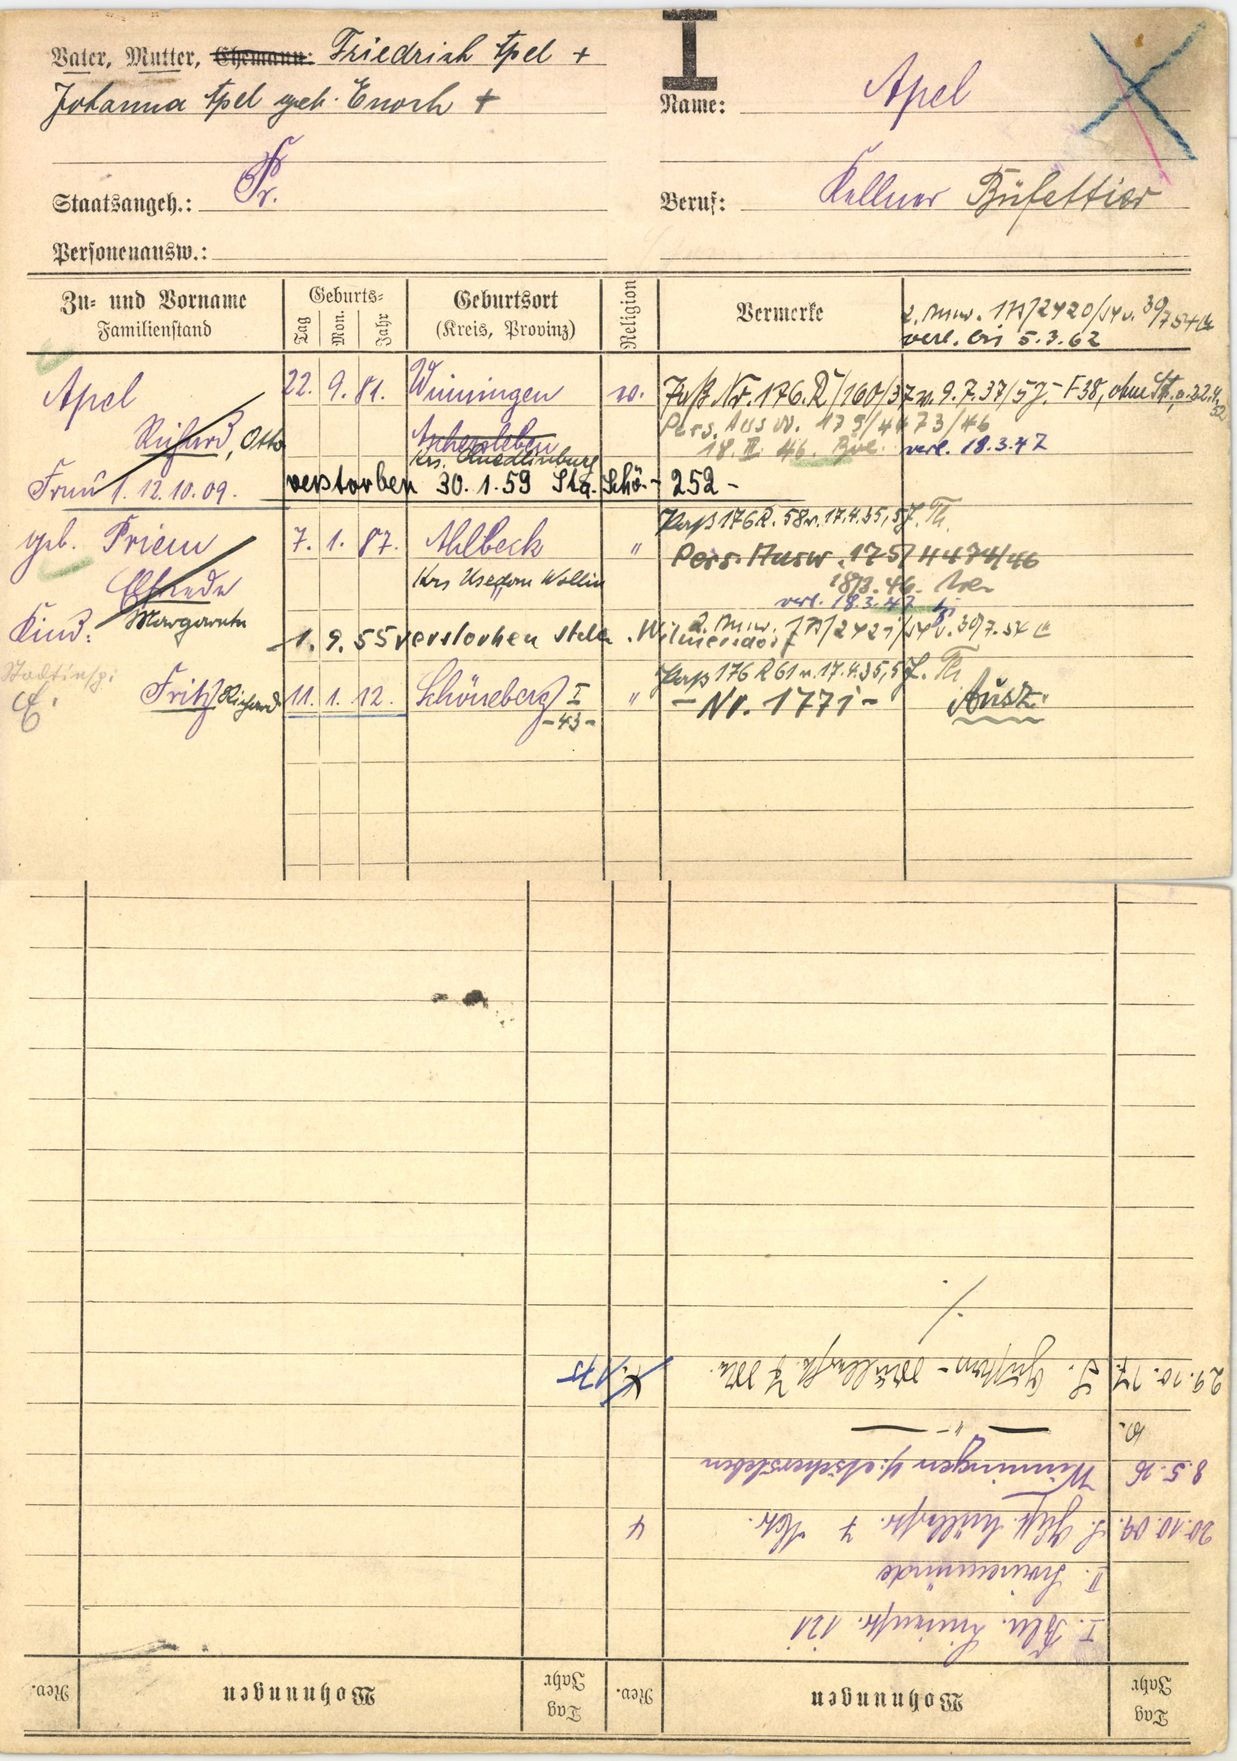
Apel